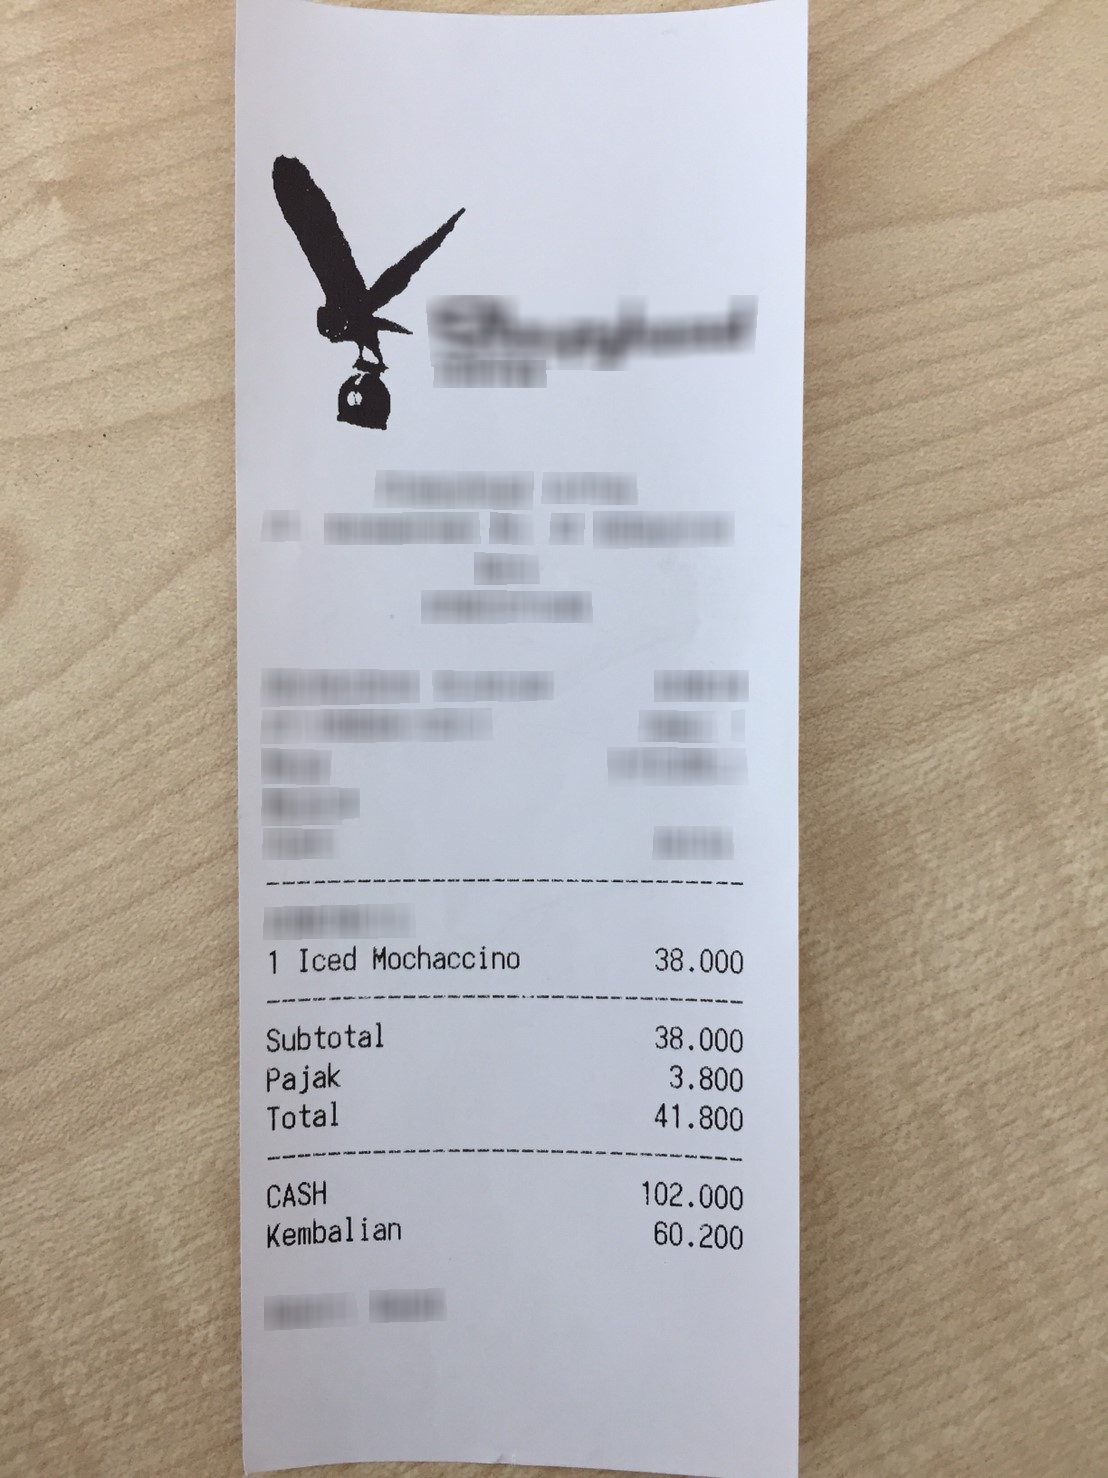
Number of items: 3
Subtotal: 38.000
Tax: 3.800
Total: 41.800
OCR text regions:
text: Subtotal
text: 38.000
text: Pajak
text: 3.800
text: Total
text: 41.800
text: CASH
text: 102.000
text: Kembalian
text: 60.200
text: 1
text: Iced
text: Mochaccino
text: 38.000